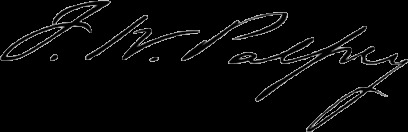
Signature of: francis winthrop palfrey